Question: What tax district, tax-rate area, or tax area code is specified in the document?
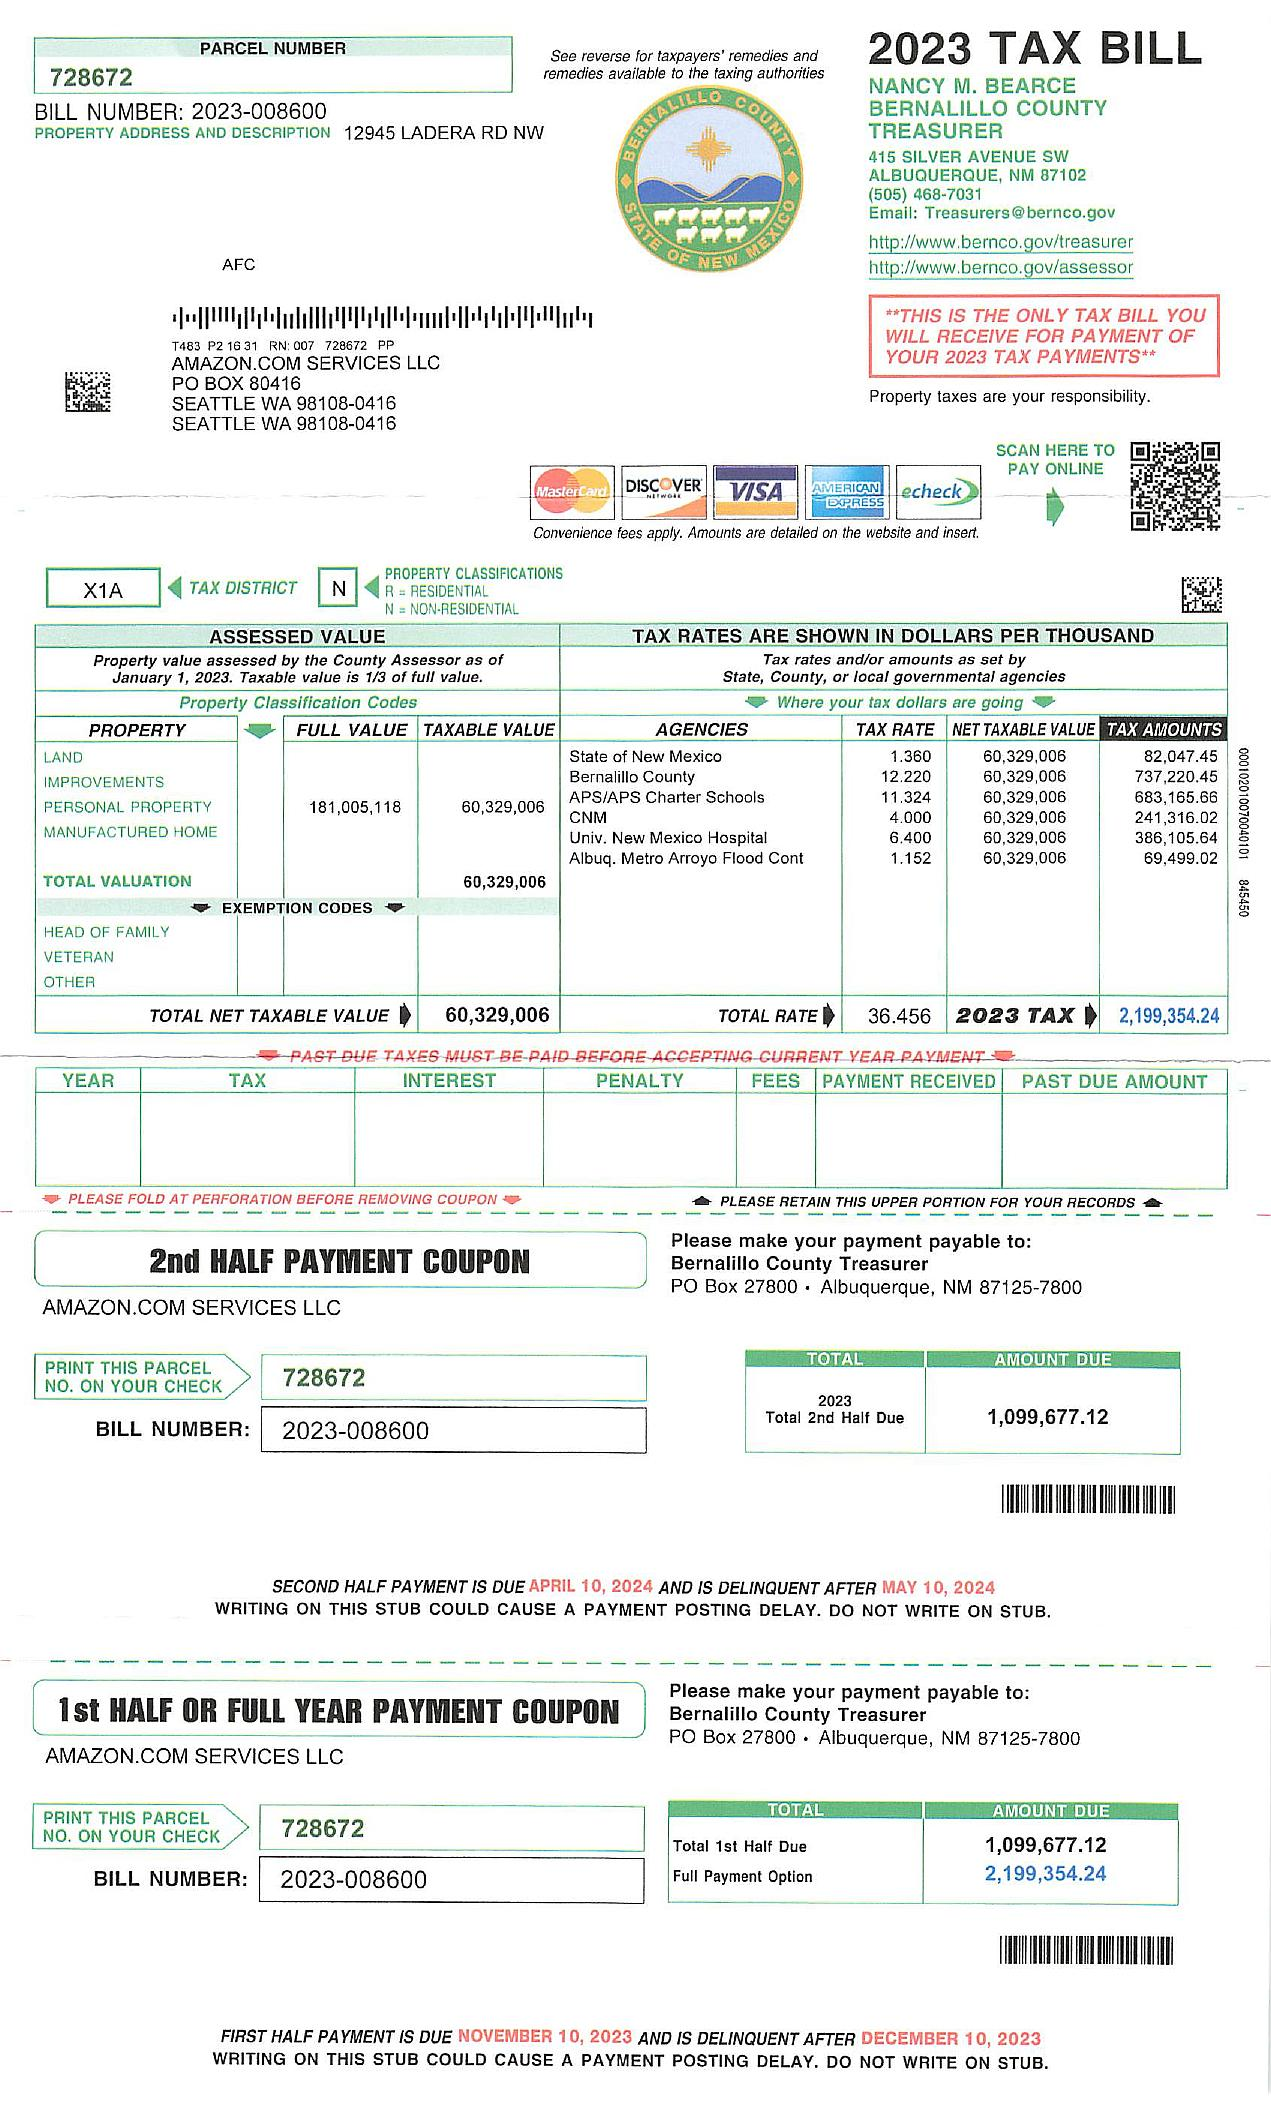
Answer: "X1A"